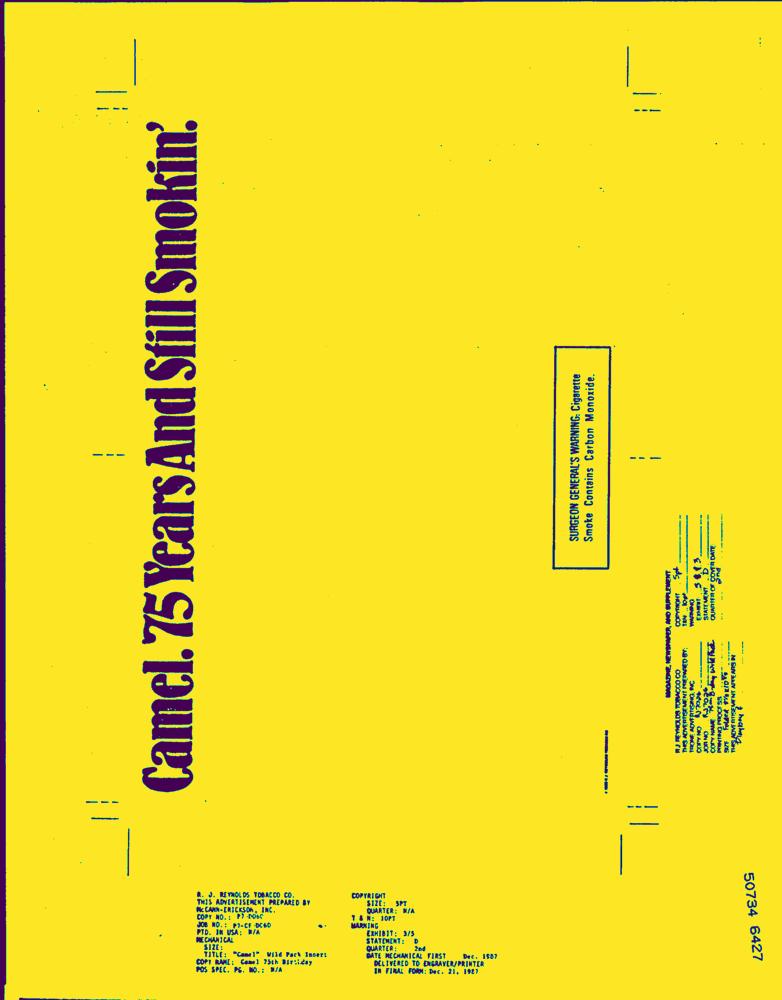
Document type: AD